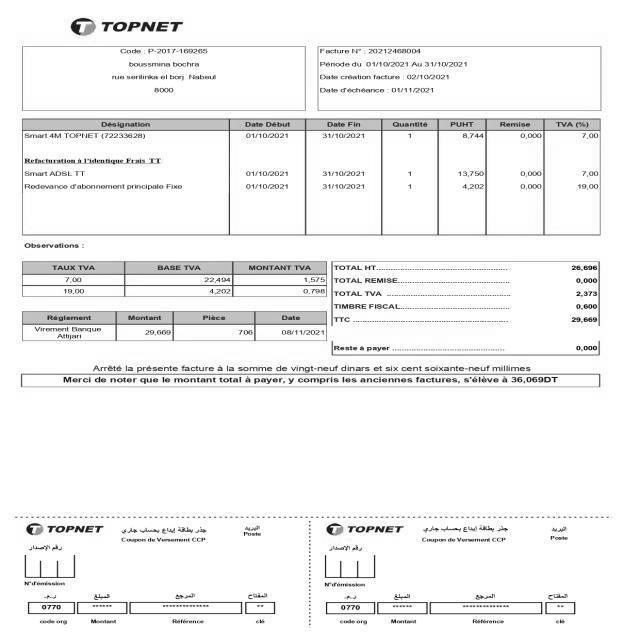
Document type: Invoice